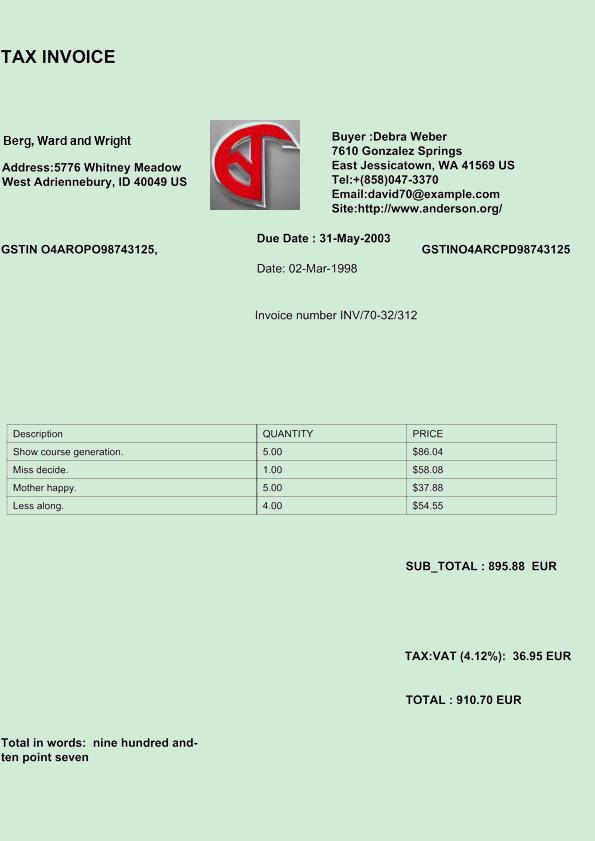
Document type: Invoice